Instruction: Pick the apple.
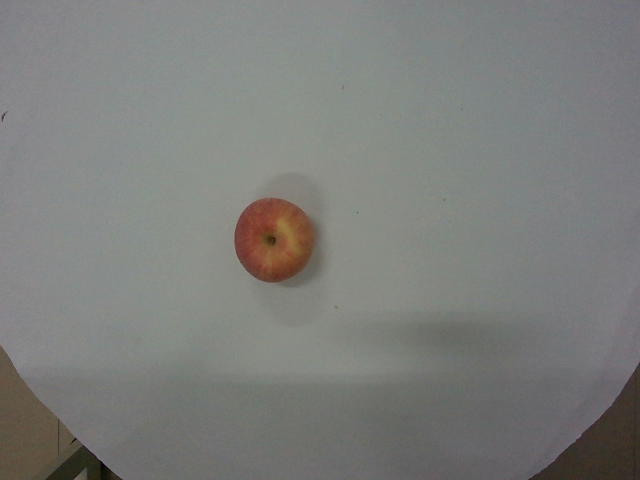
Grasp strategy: vertical